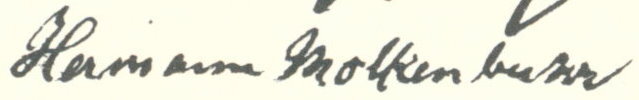
Signature of: hermann molkenbuhr